Question: What might the diagnosis be?
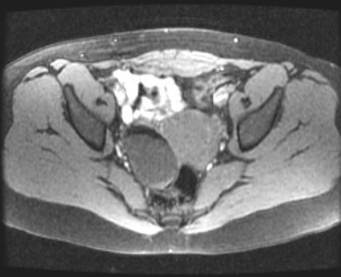
Answer: The possible diagnosis includes benign cystic teratoma.